Question: What might the diagnosis be?
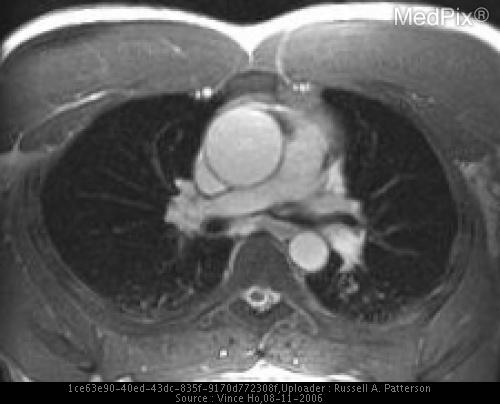
Answer: The possible diagnosis includes Ascending Aortic Dilatation:
1) Atheroscloerosis
2) Aortic valvular disease (stenosis and/or insufficiency
3) Collagen vascular disease (e.g. Marfan syndrome)
4) Mycotic aneurysm
5) Aortic dissection.